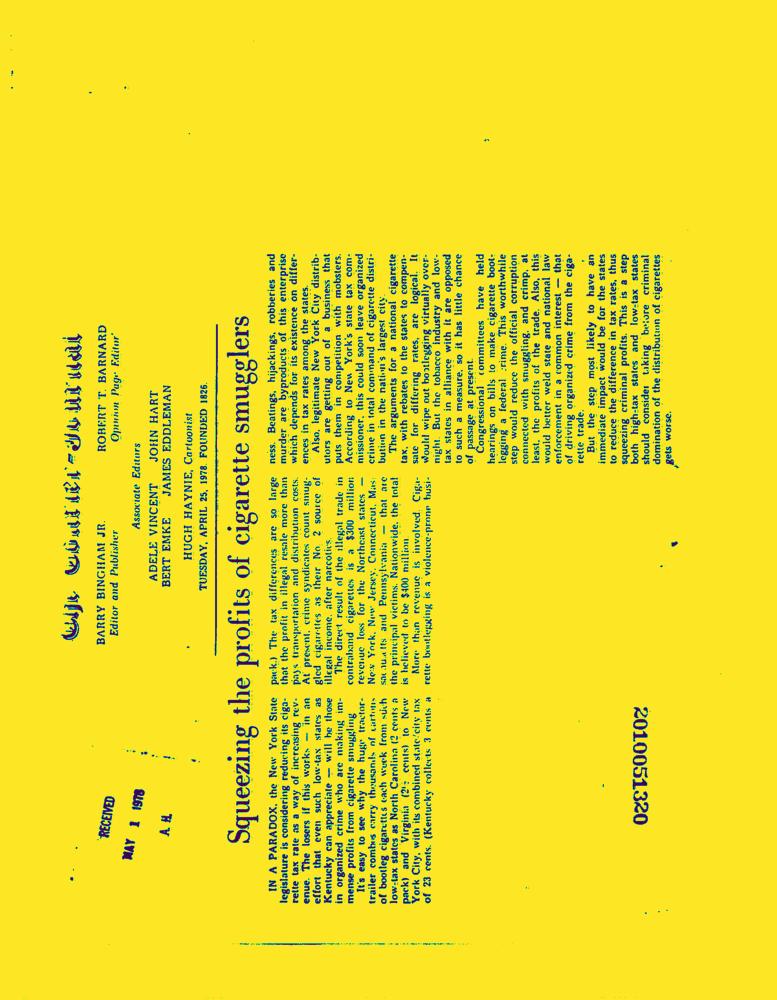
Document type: News-Article